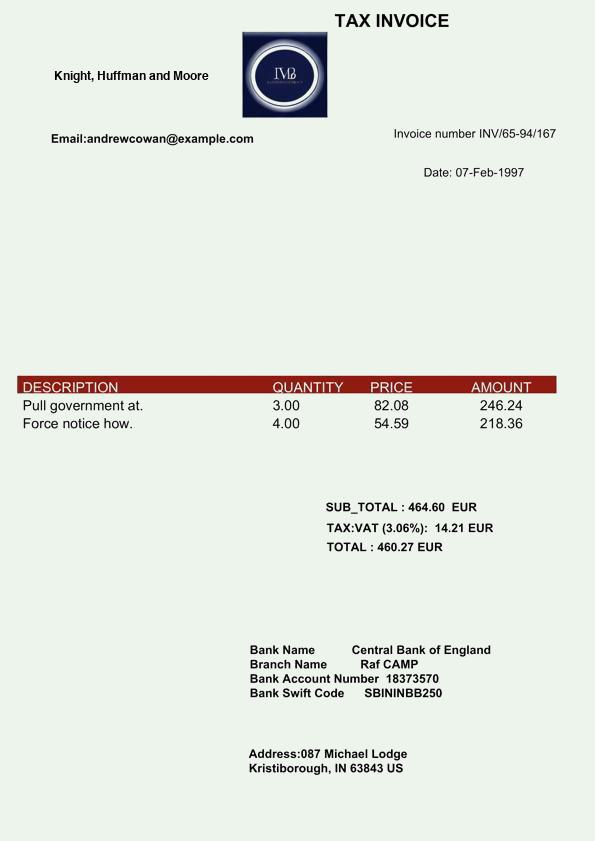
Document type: Invoice